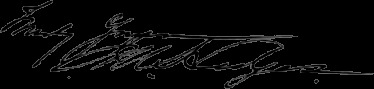
Signature of: ira m hedges